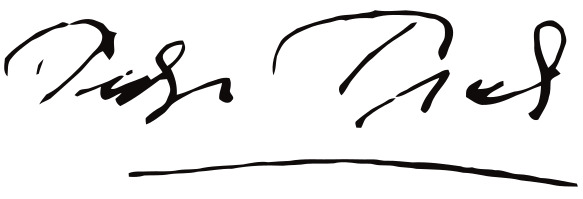
Signature of: pedro prado